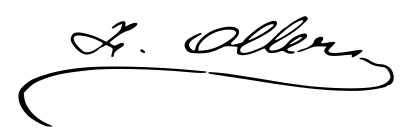
Signature of: francisco de paula oller